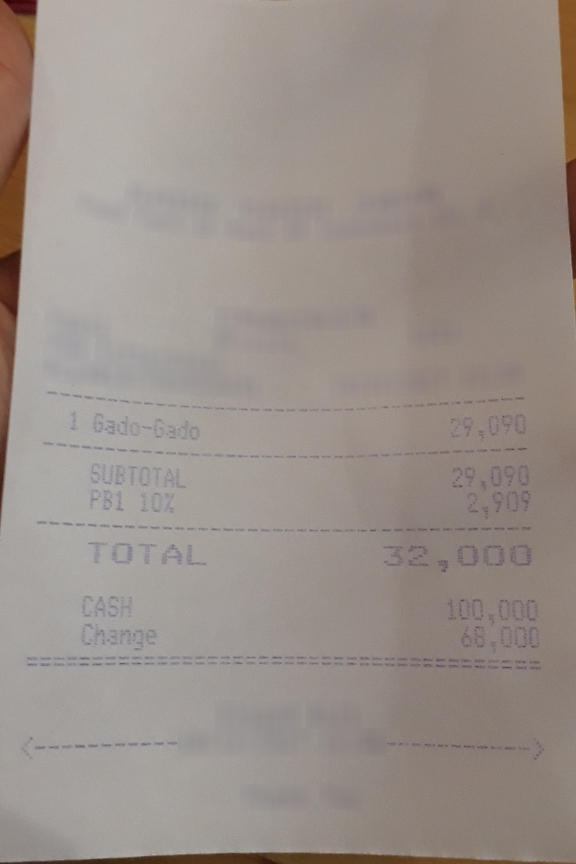
Receipt information:
subtotal: 29,090
tax: 2,909
total: 32,000
line_items: item_name: Gado-Gado
item_value: 29,090
item_quantity: 1